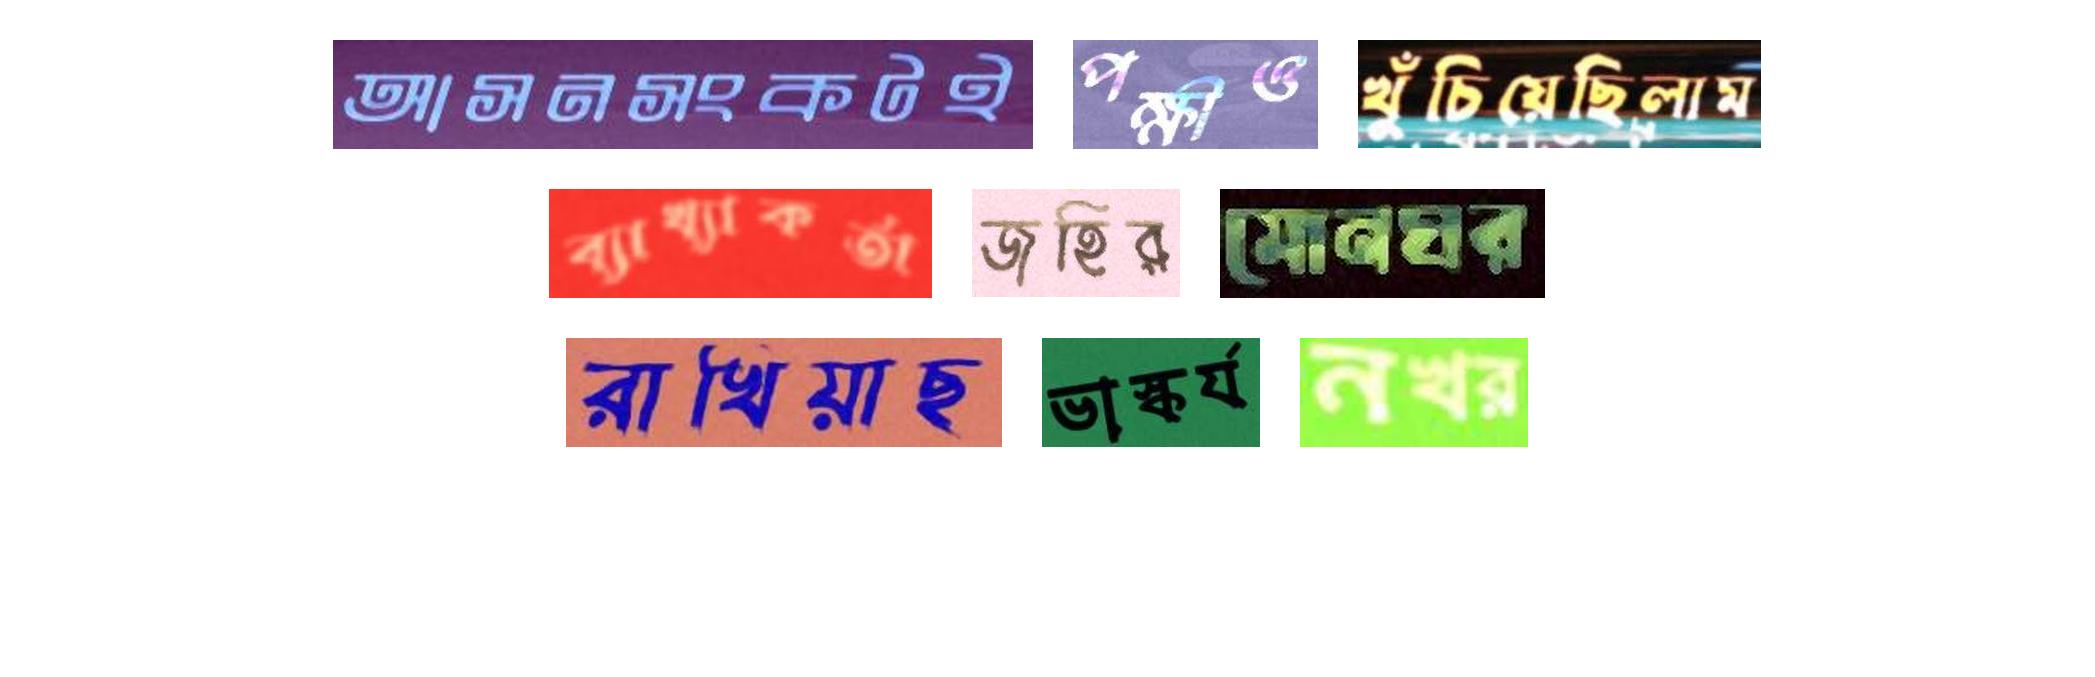
আসনসংকটই পক্ষীও খুঁচিয়েছিলাম
ব্যাখ্যাকর্তা জহির মোনঘর
রাখিয়াছ ভাস্কর্য নখর